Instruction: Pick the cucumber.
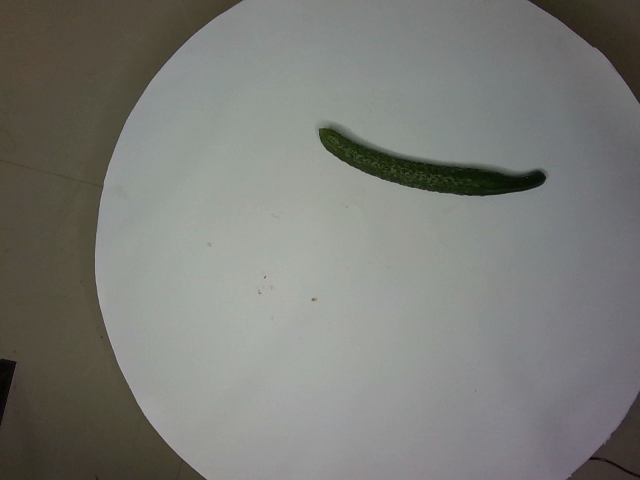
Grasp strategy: vertical